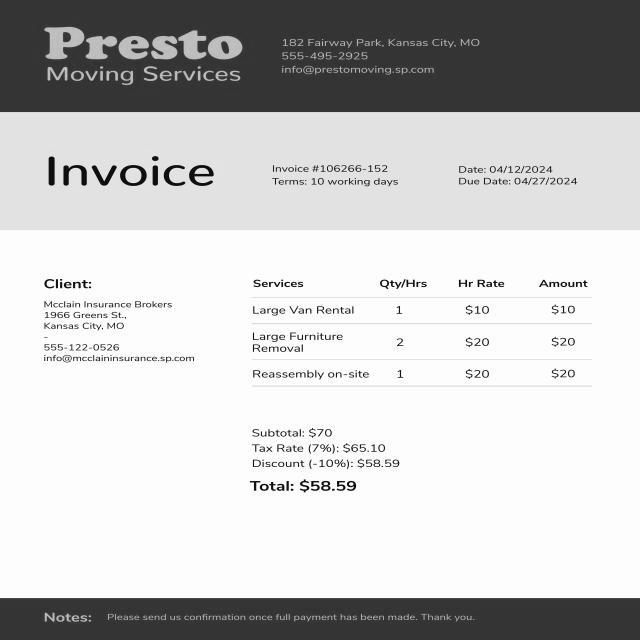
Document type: Invoice